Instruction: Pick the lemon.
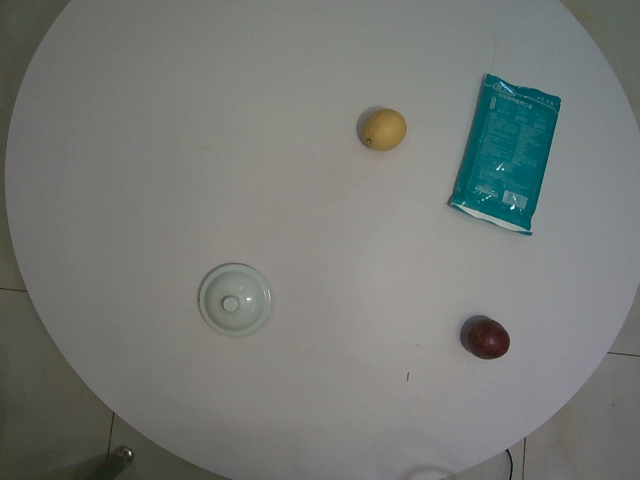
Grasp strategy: vertical